Question: What type of tax is indicated in the document, personal property or real estate?
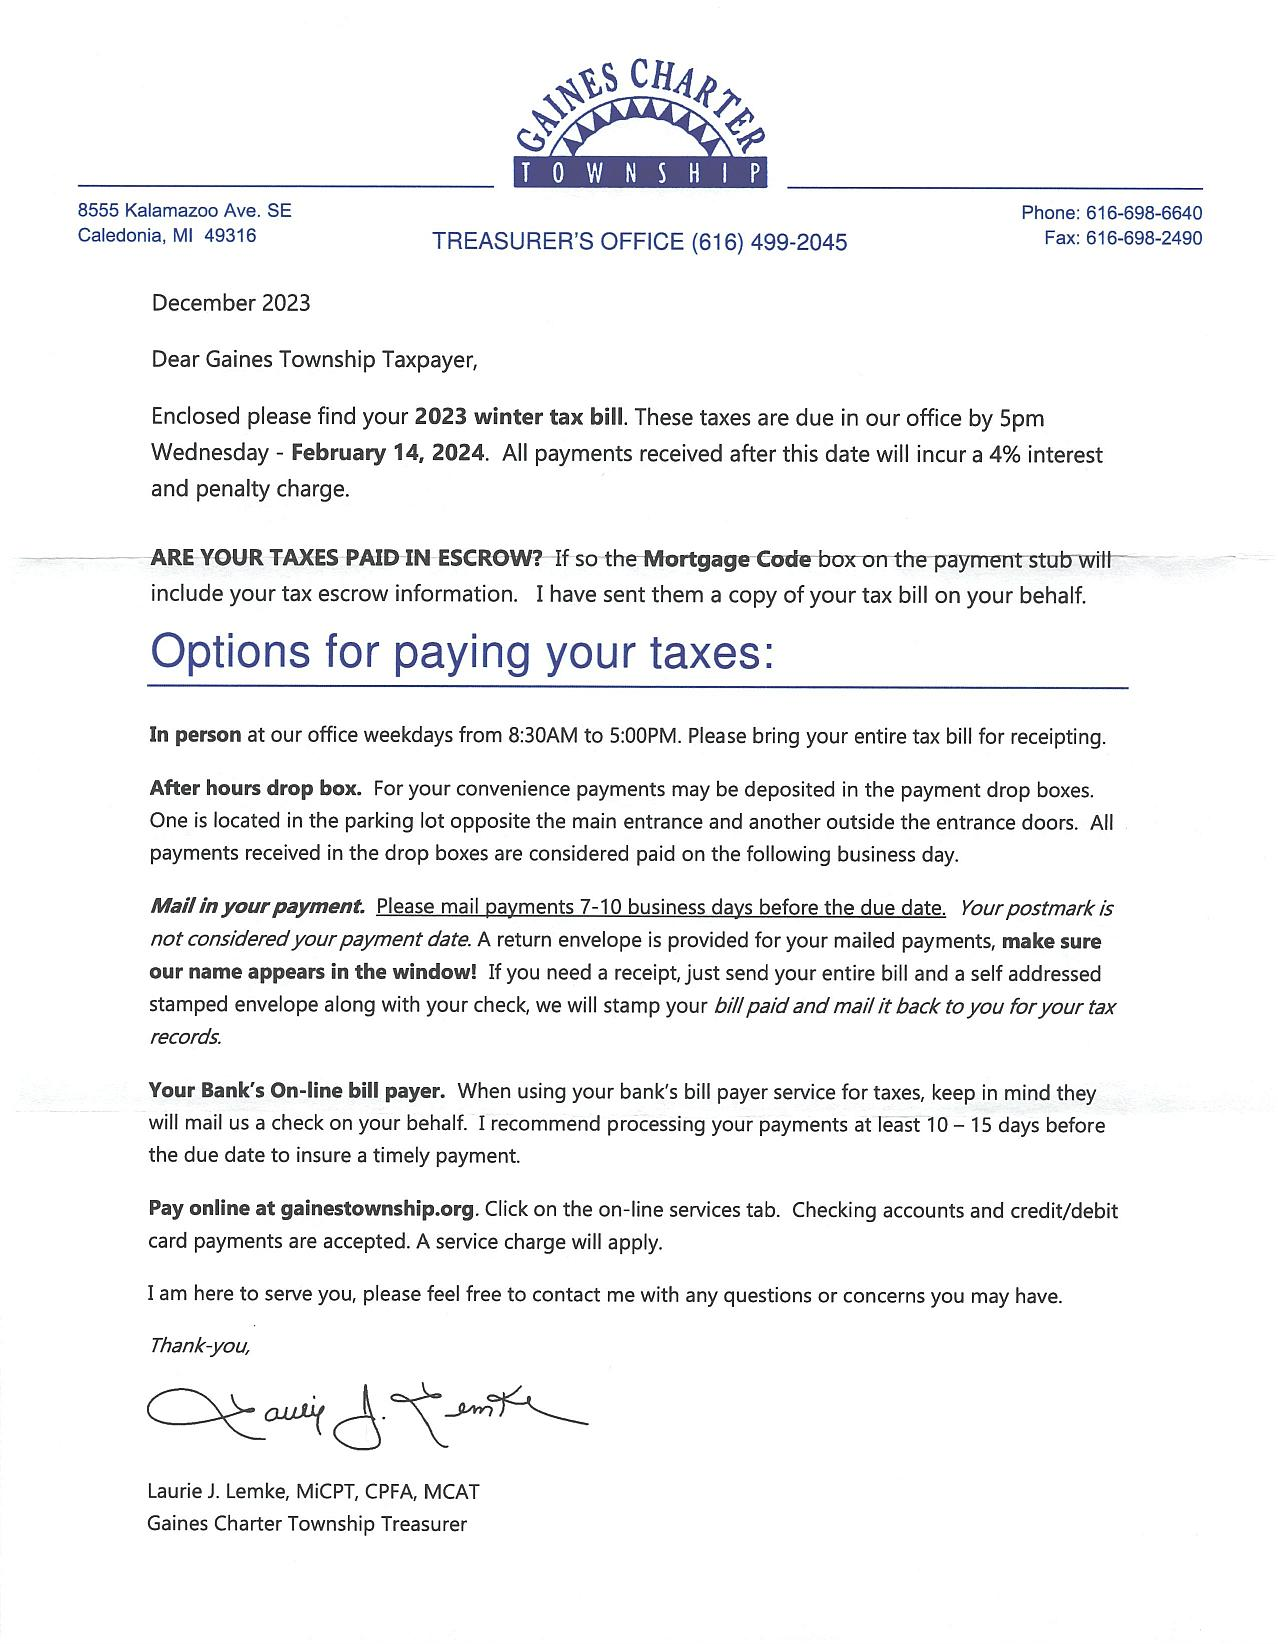
Answer: "winter tax bill"